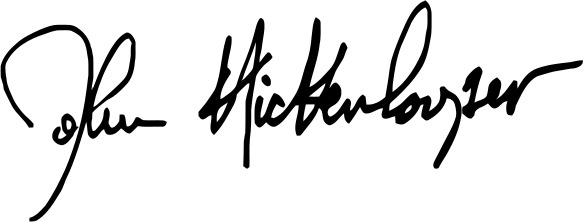
Signature of: john hickenlooper